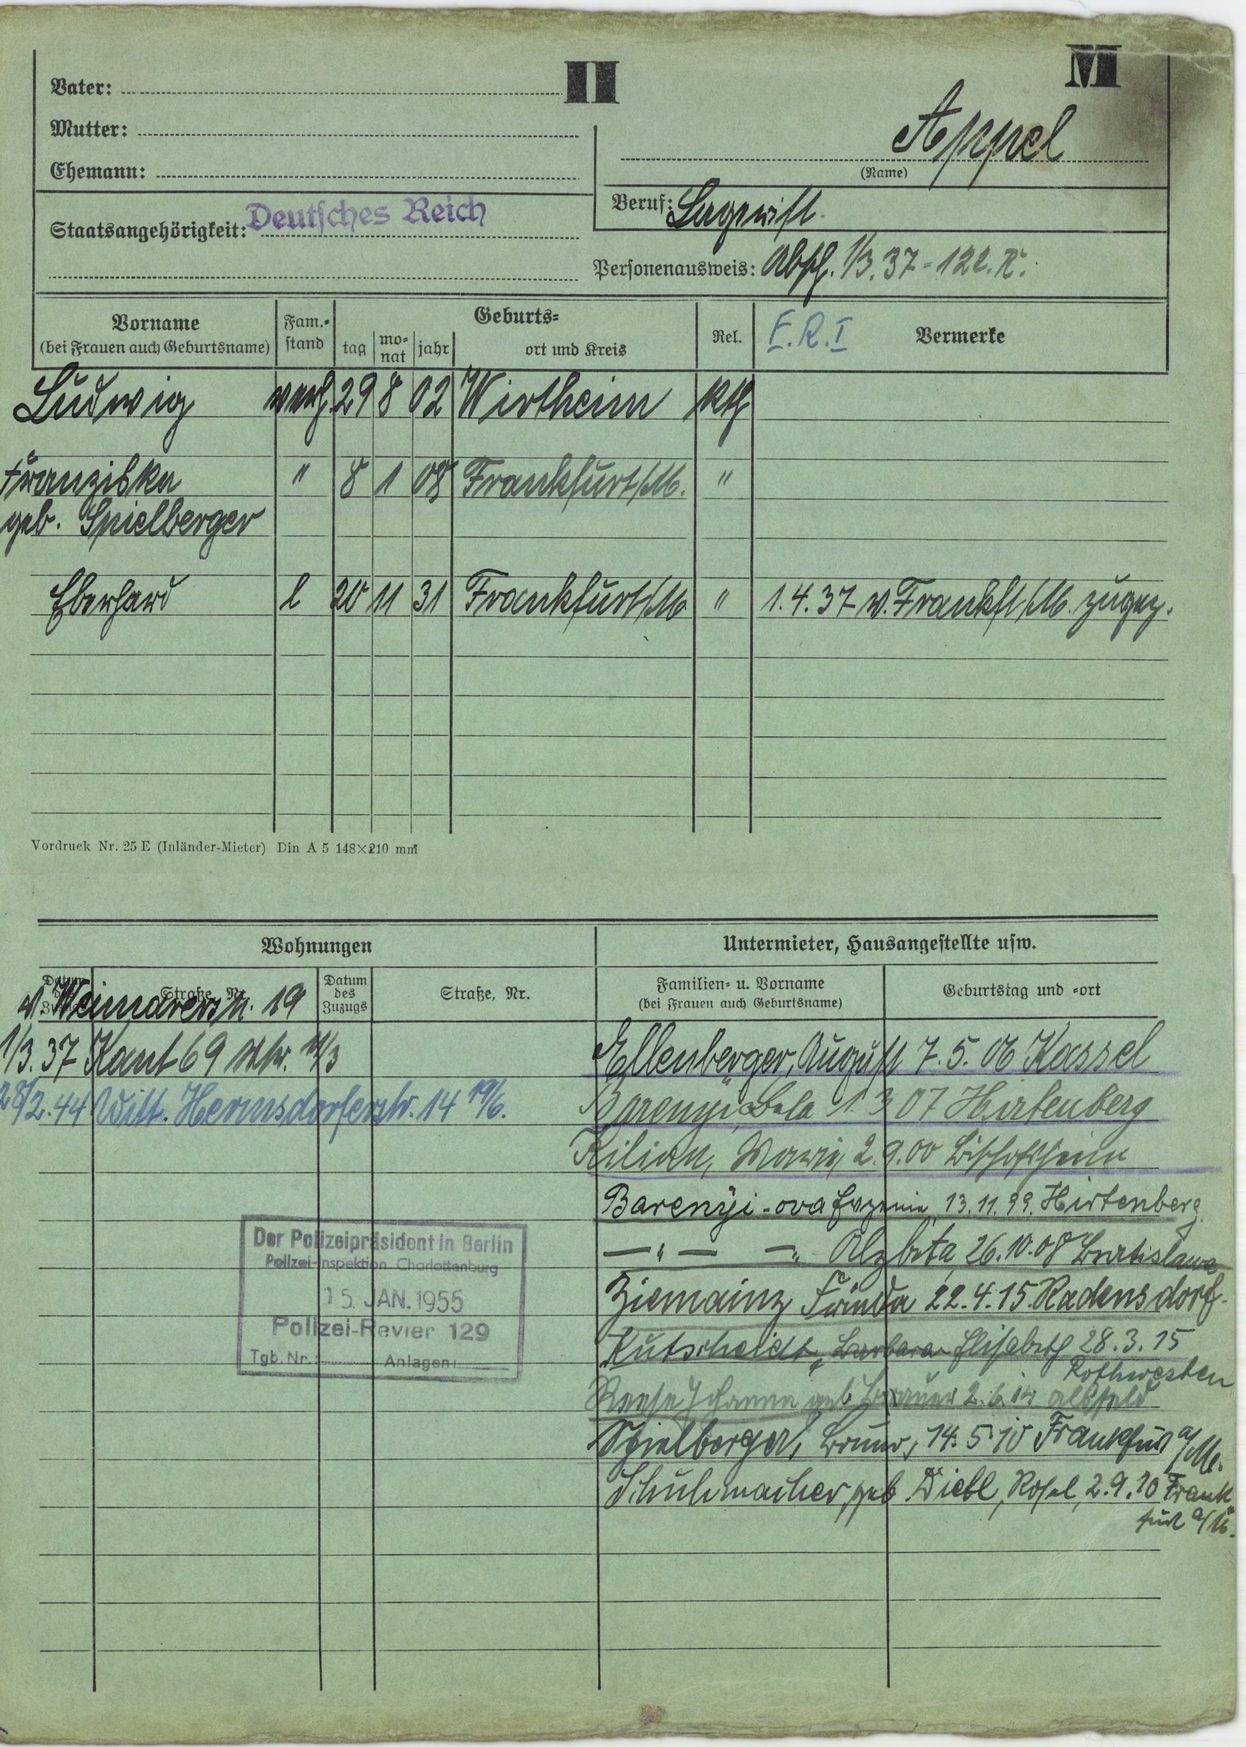
Appel